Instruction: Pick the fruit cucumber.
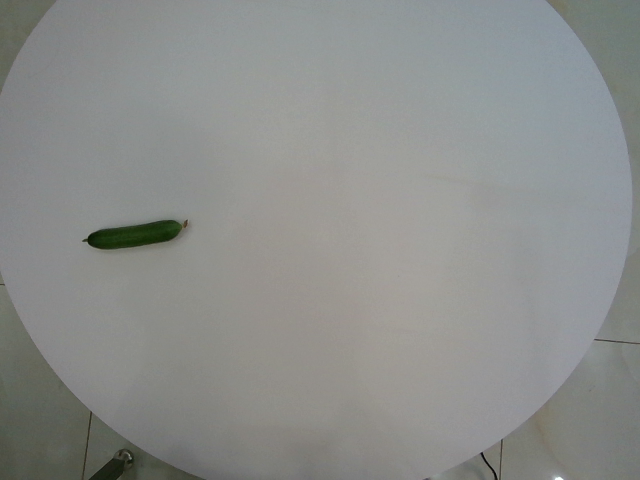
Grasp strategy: vertical